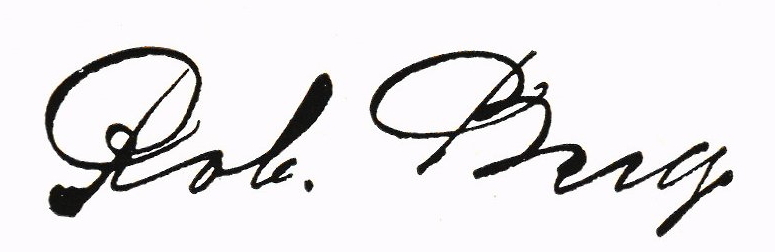
Signature of: robert berg